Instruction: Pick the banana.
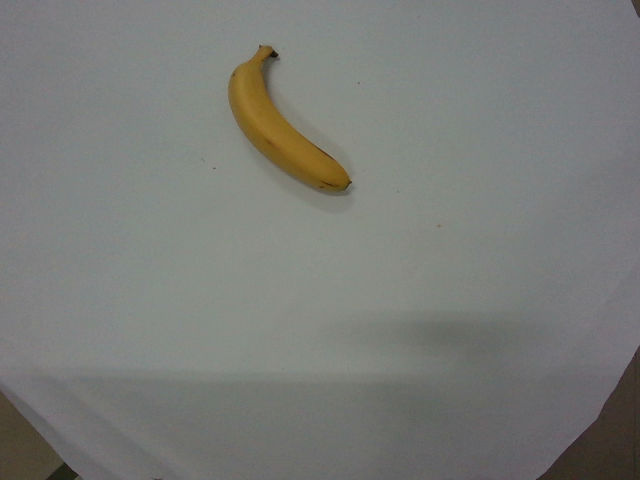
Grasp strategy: vertical